Question: How is the property described in the document?
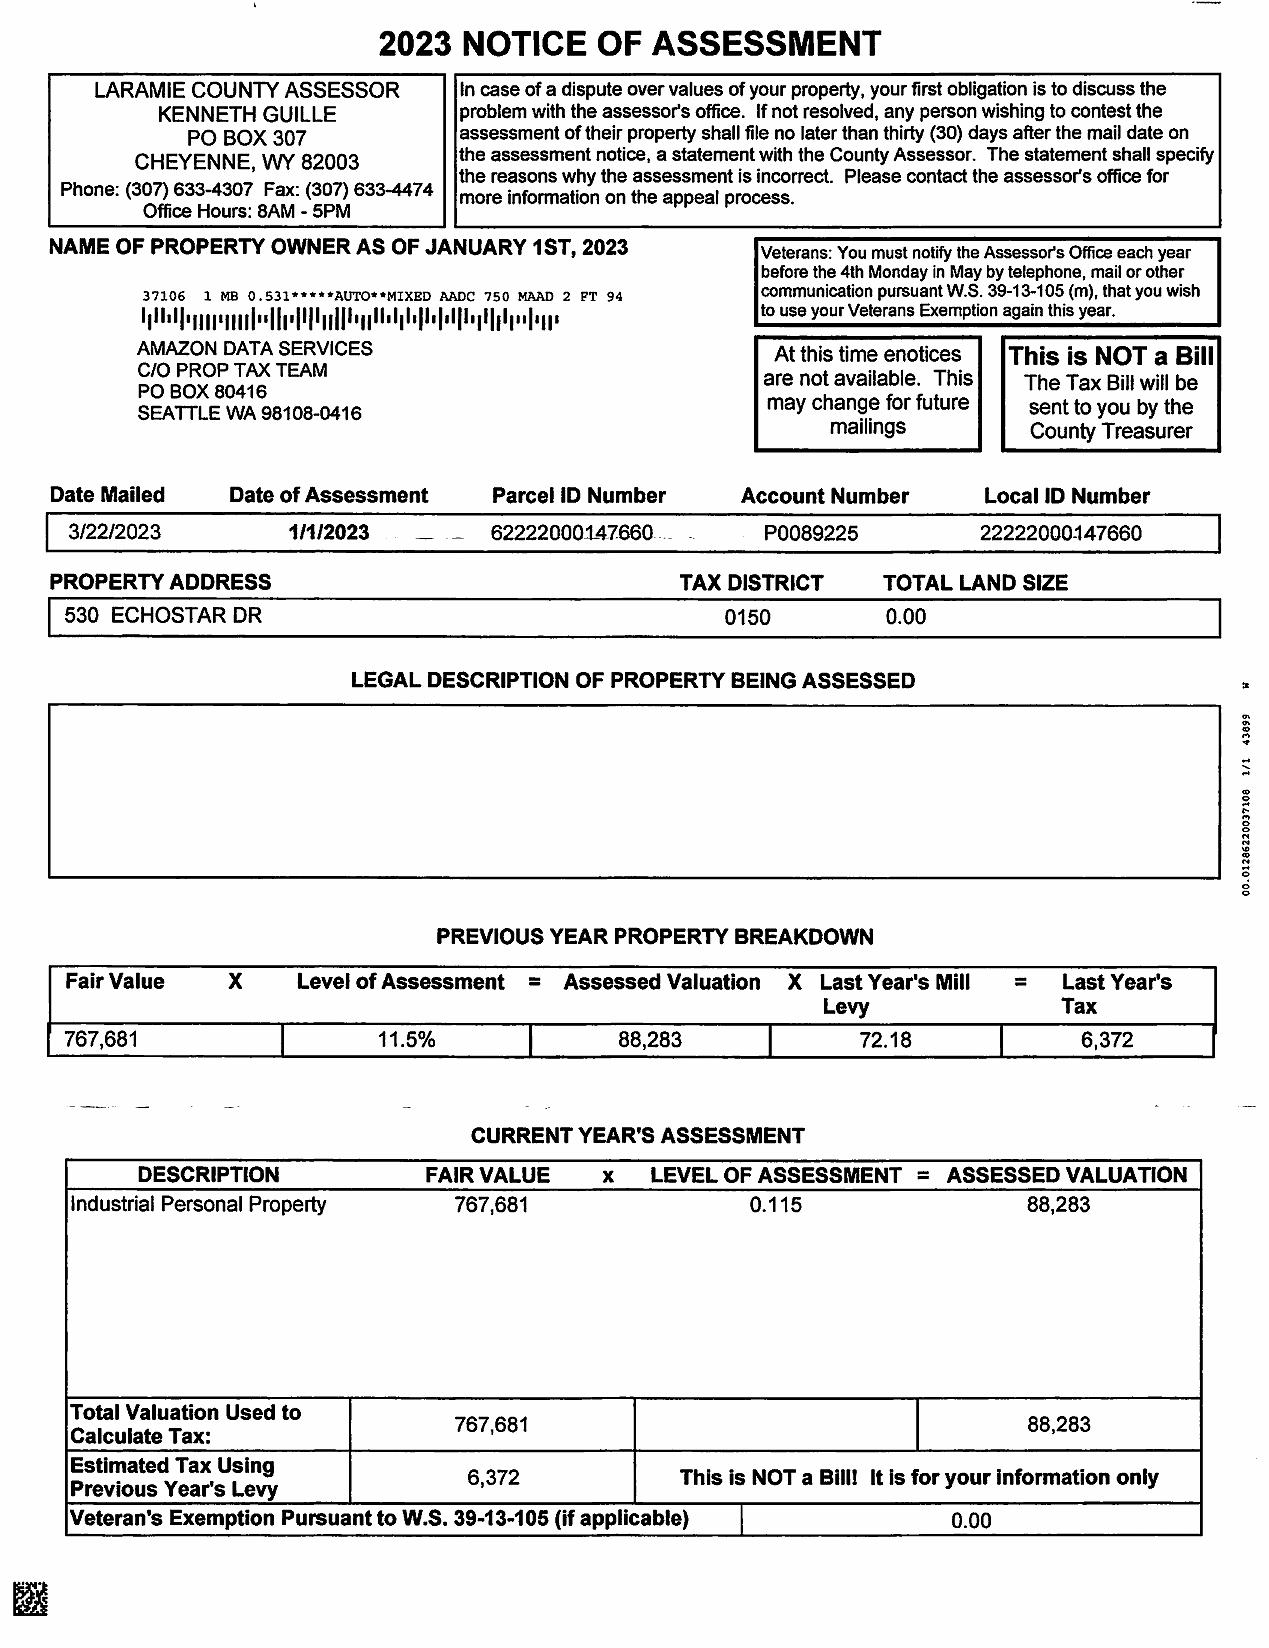
Answer: "Industrial Personal Property"